Question: What is the property identification or parcel number listed?
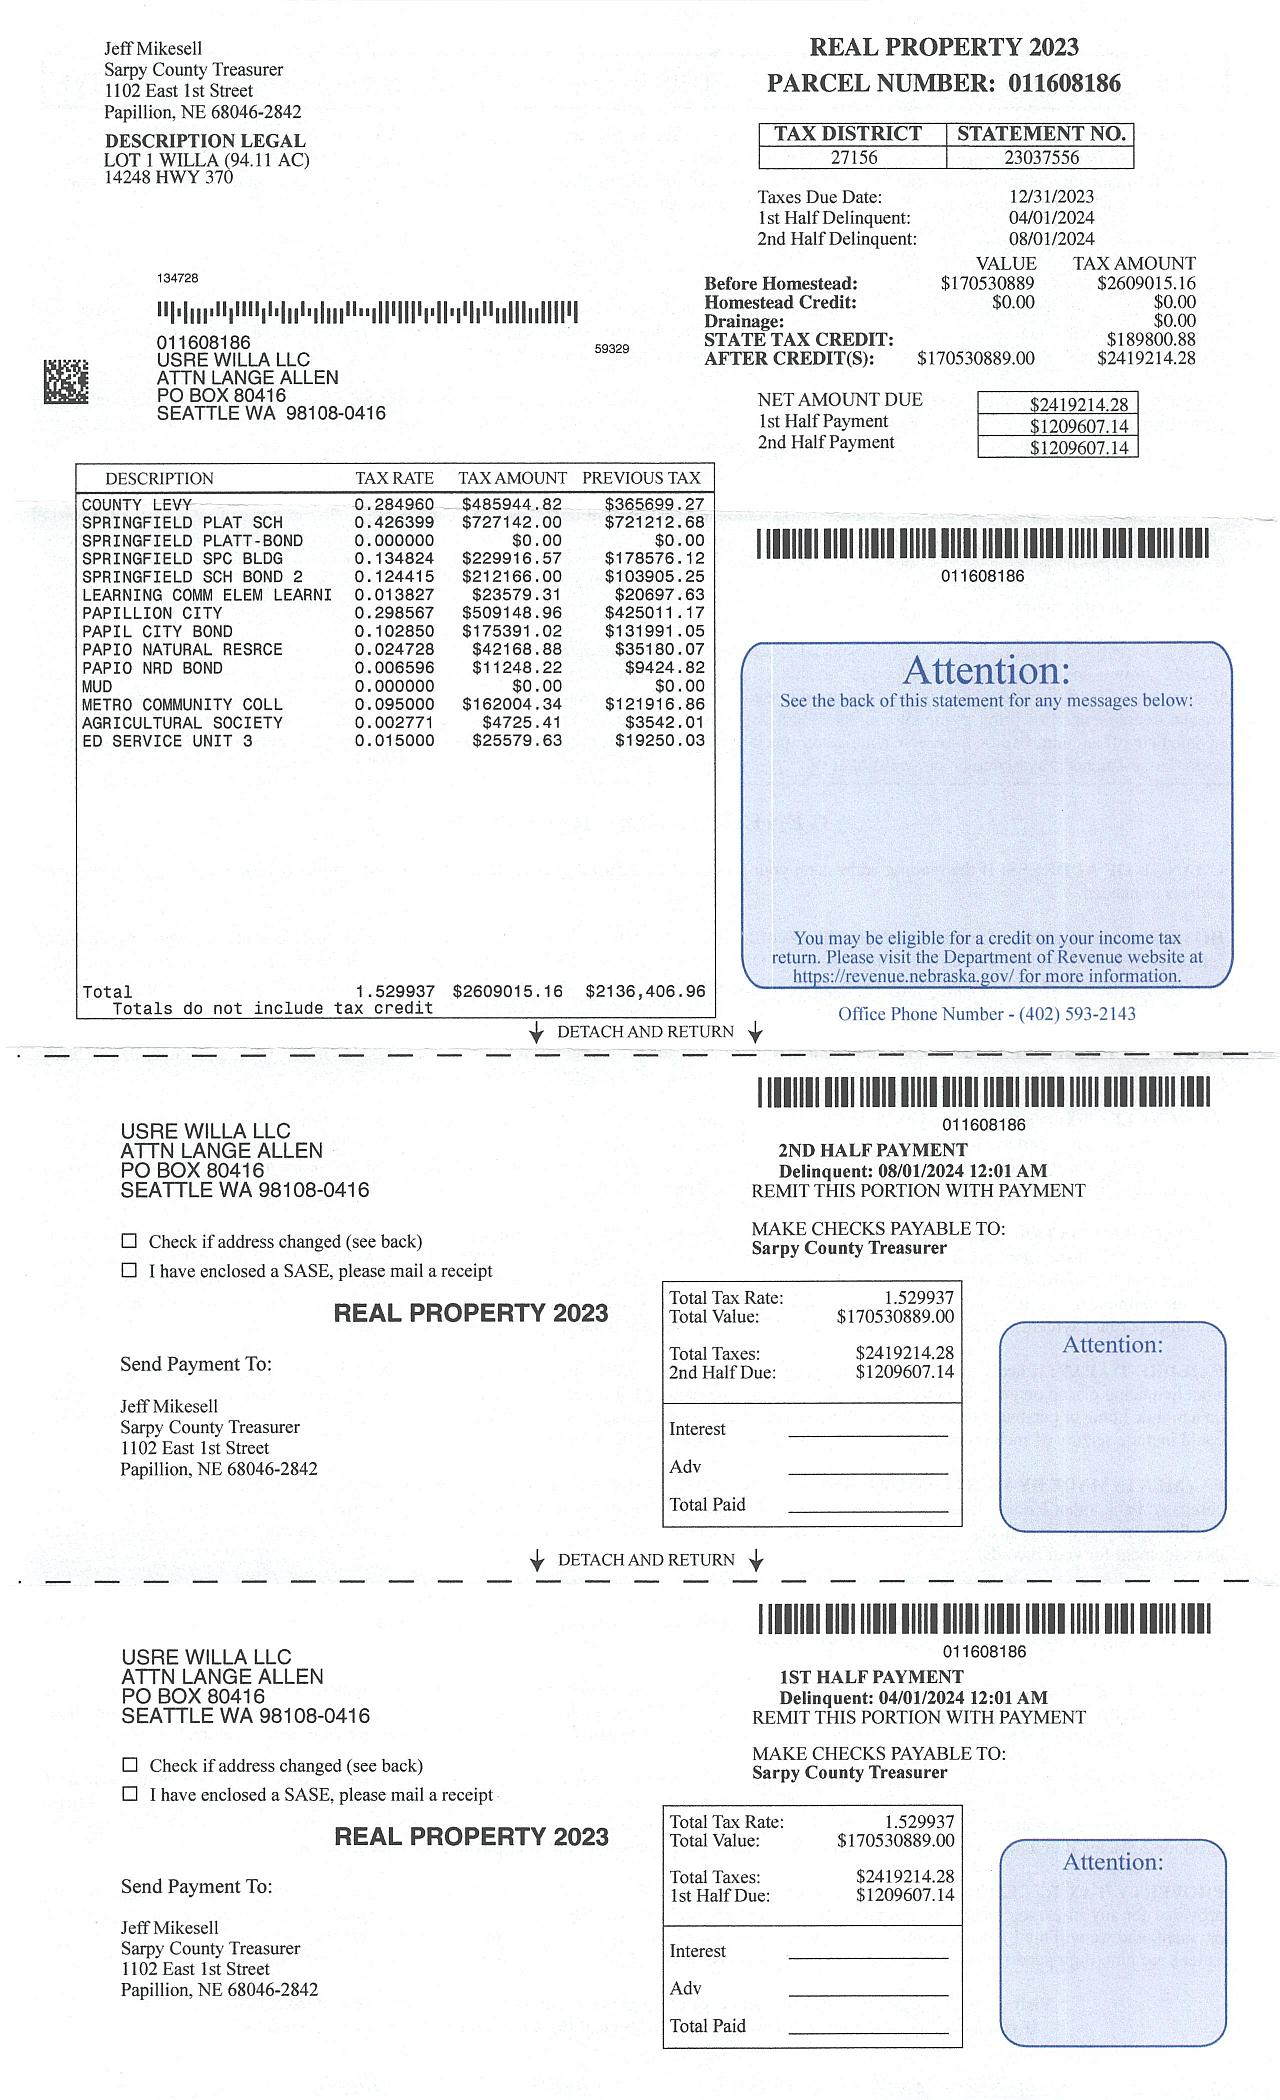
Answer: "011608186"